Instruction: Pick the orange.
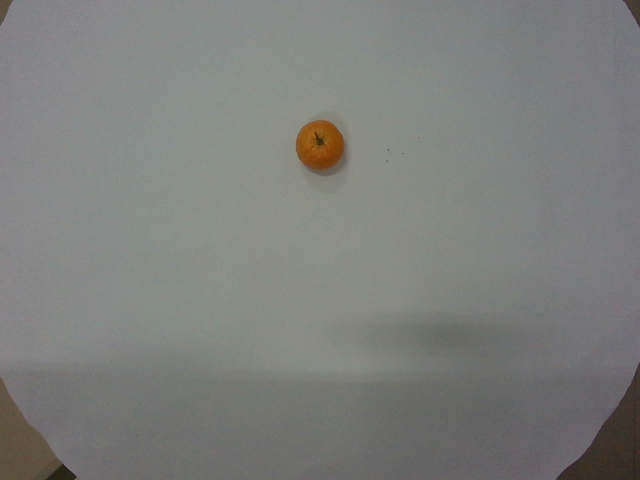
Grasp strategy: vertical